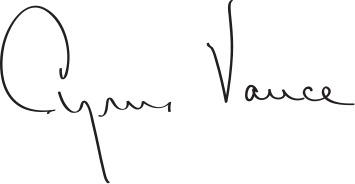
Signature of: cyrus vance